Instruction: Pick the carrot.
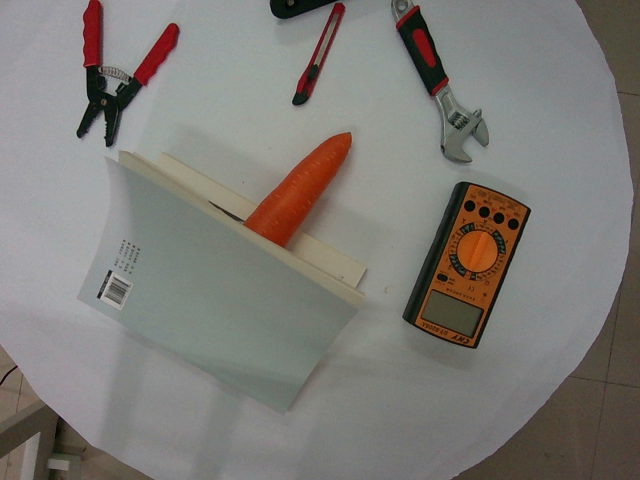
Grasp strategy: vertical